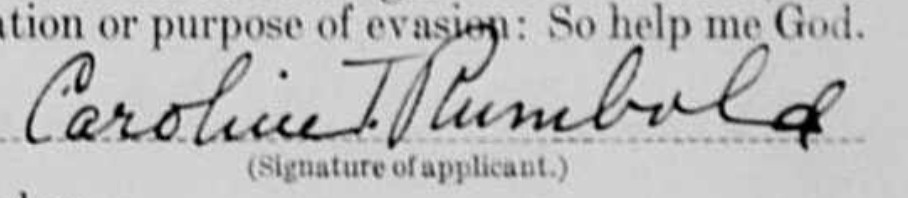
Signature of: caroline thomas rumbold